Question: What is the name of the tenant mentioned in the document?
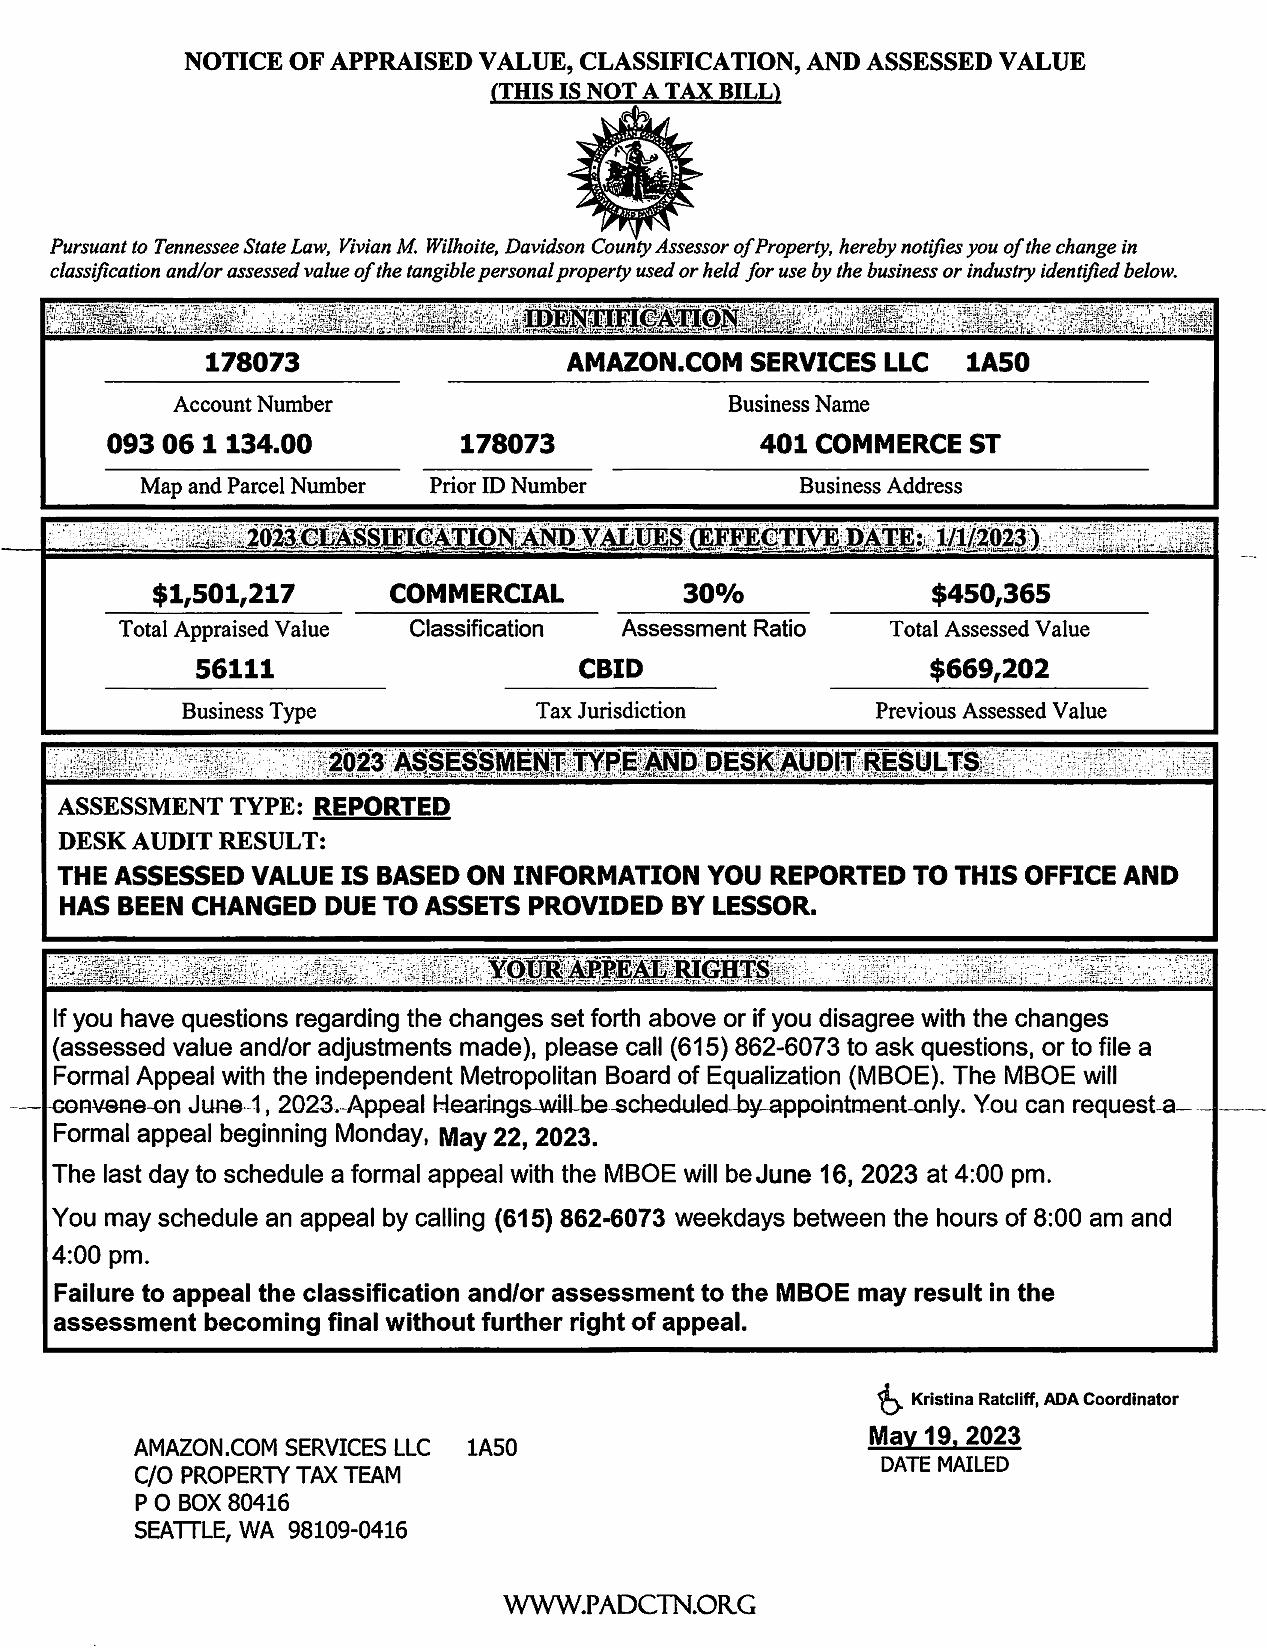
Answer: "AMAZON.COM SERVICES LLC"